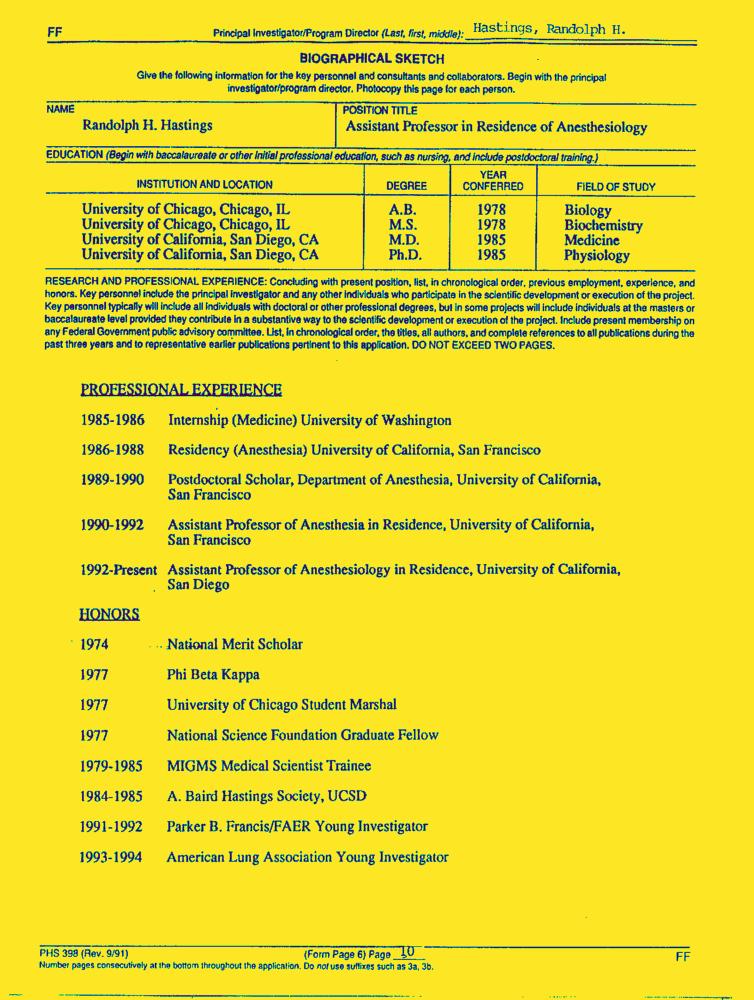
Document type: Resume-Doc